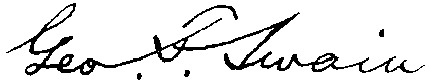
Signature of: george fillmore swain